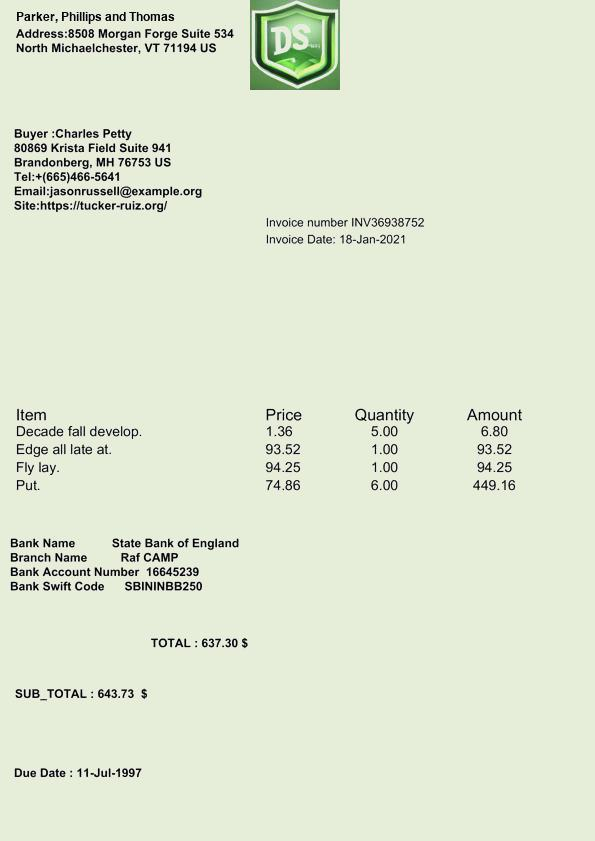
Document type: Invoice